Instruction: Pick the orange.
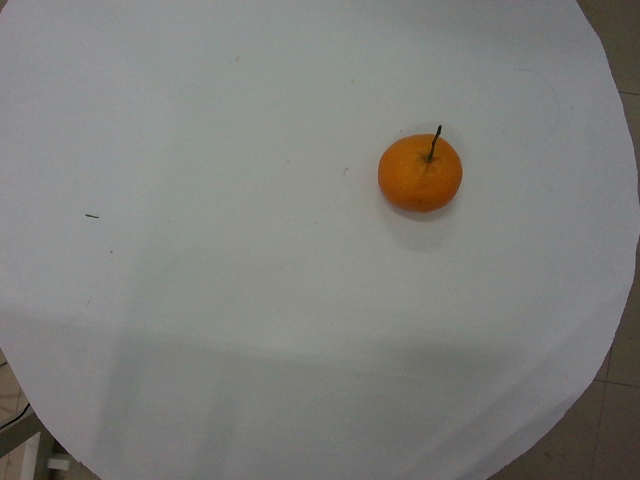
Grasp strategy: vertical